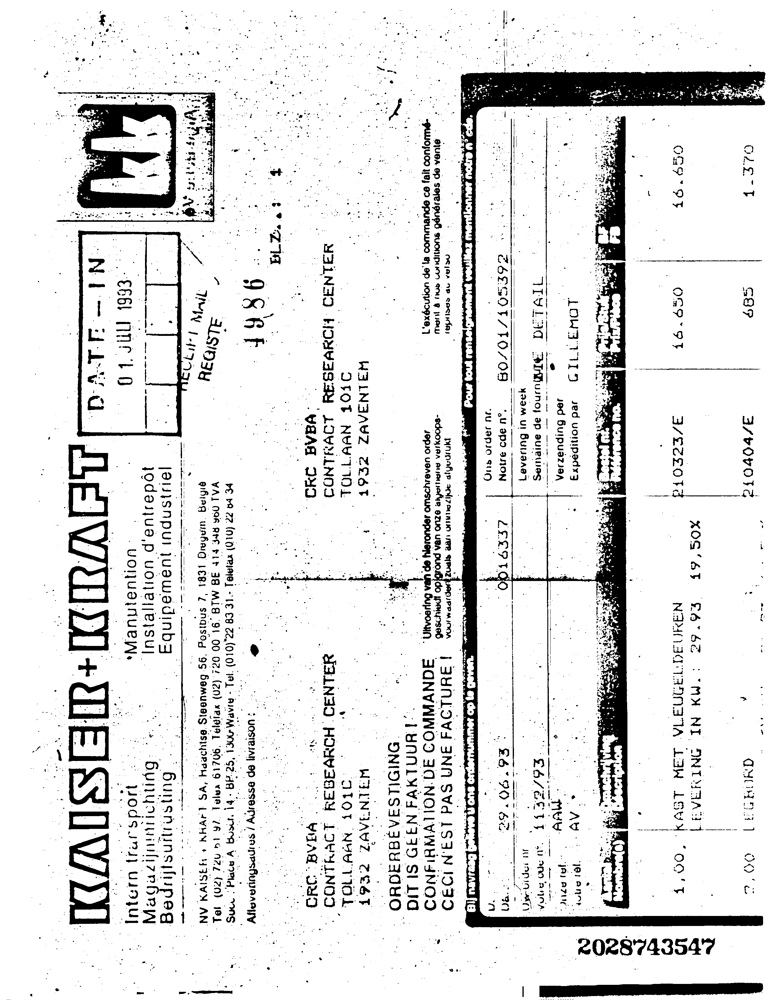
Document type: Invoice